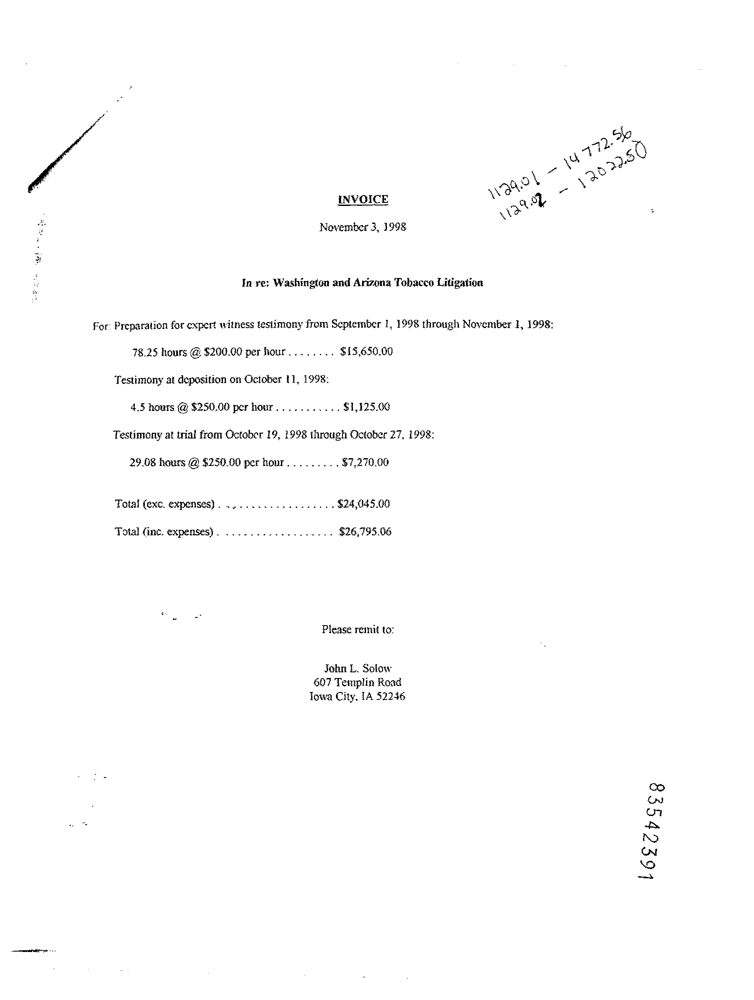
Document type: Invoice